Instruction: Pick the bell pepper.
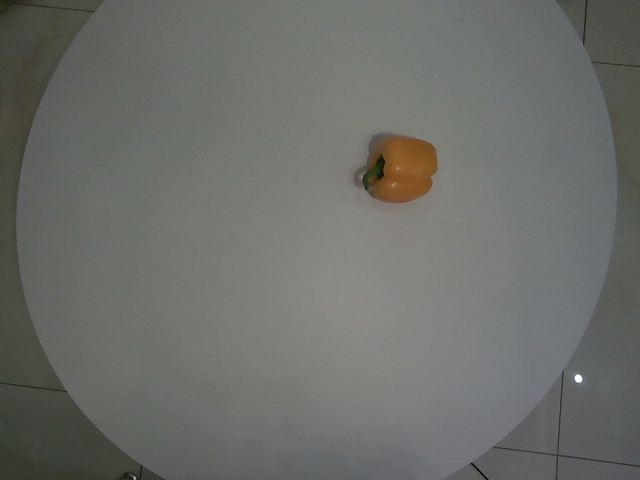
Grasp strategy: vertical